Question: What could the diagnosis suggest?
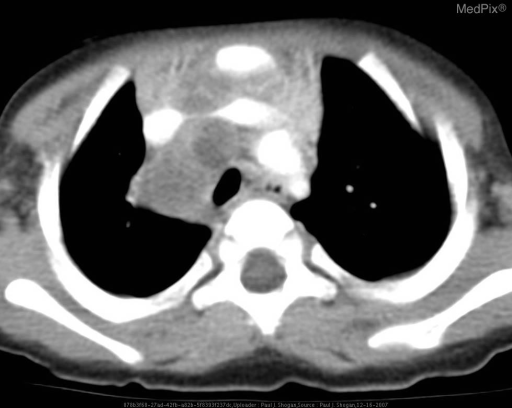
Answer: The possible diagnosis includes Differential Diagnosis for Tuberculous Adenopathy.

Metastases
Histoplasmosis in endemic areas..